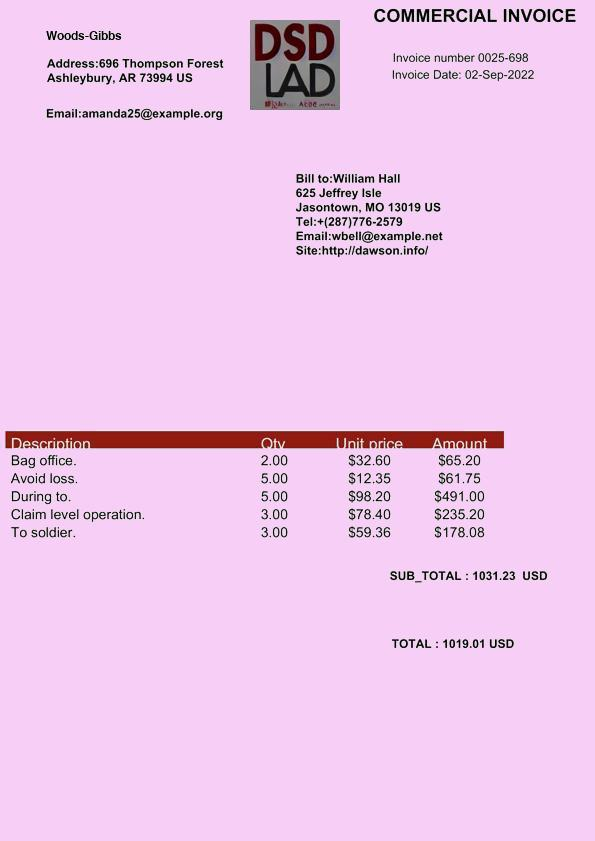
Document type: Invoice